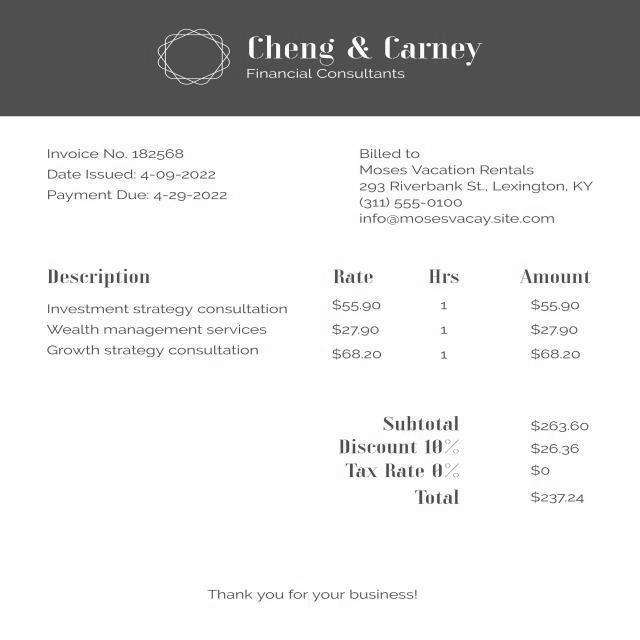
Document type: Invoice